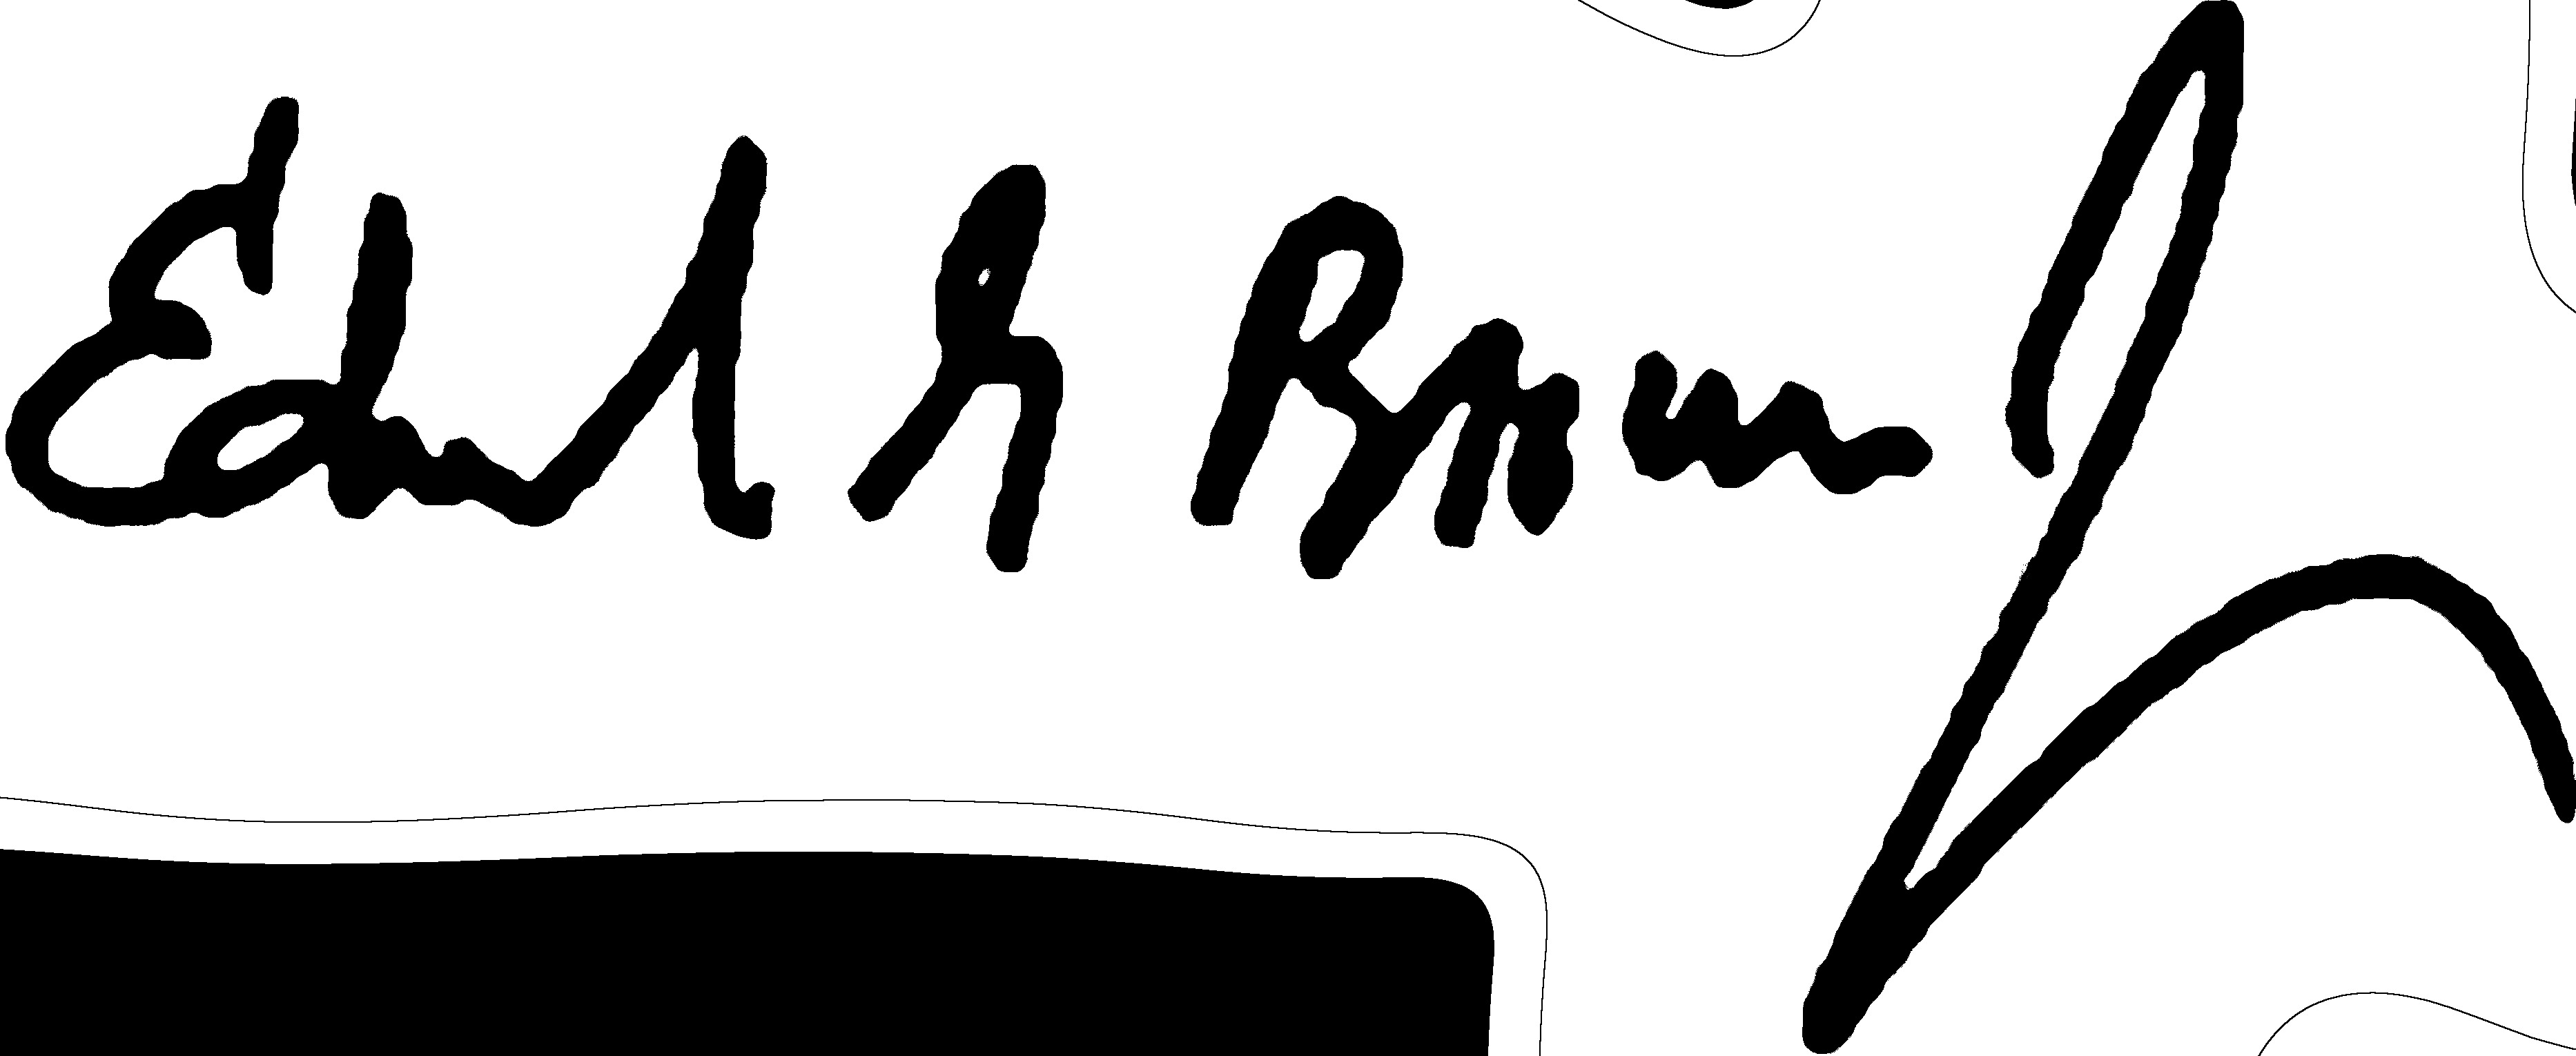
Signature of: jerry brown